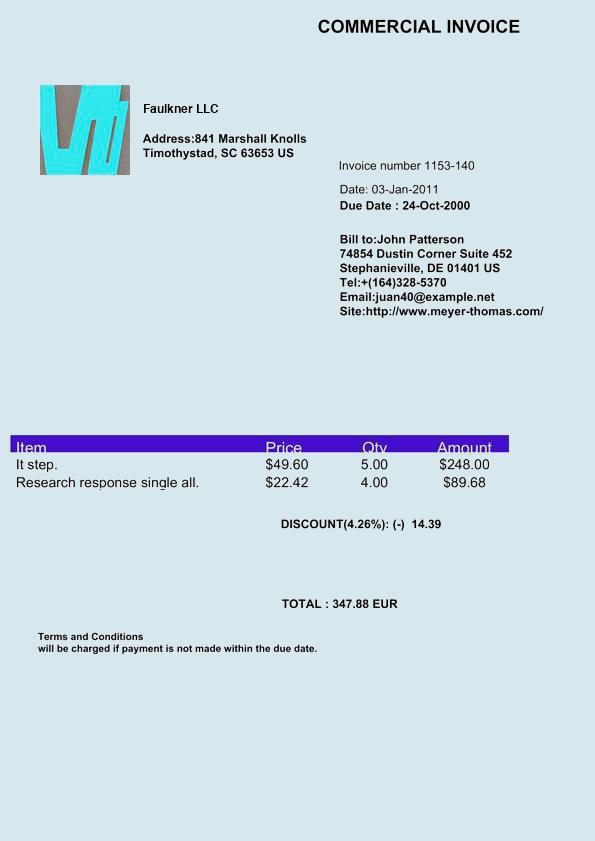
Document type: Invoice